Question: Talk about the condition:
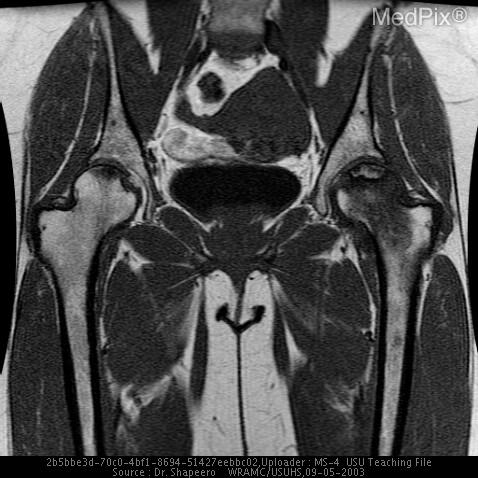
Answer: The disease is discussed as: Avascular necrosis (AKA osteonecrosis or aseptic/ischemic necrosis) is an incompletely understood pathology of bone arising from numerous etiologies whose commonality is compromised vasculature leading to loss of perfusion, tissue death (bone and marrow), and ultimately, to mechanical failure.

Etiologies are numerous and include SLE (particularly if patient is APA+ and using corticosteroids; although primary lupus vasculitis can cause AVN), corticosteroid use (particularly over 20mg/day), alcoholism, trauma, hypercoagulability (such as from malignancy or FacV Leiden deficiency), HIV, and dysbaric injury seen in deep-water divers.

Presentation commonly involves weight-bearing and movement-related pain (particularly with internal rotation and abduction), but up to 2/3 of pts also have rest pain, 1/3 have night pain, and a few are asymptomatic. Diagnosis is made through imaging, with MRI being the preferred modality secondary to much greater sensitivity than plain radiographs or CT; bone scans can be done when MRI is not available.

Prior to MRI, AVN was staged according to Ficat staging on bone scans combined with conventional radiographs as follows: stage 0 shows only histopathological abnormalities (no radiographic findings); stage 1 shows an area of increased or decreased/absent radiopharmaceutical uptake on bone scan; stage 2 shows a sclerotic focus with osteopenic ring on radiographs or CT; stage 3 shows the typical ‘crescent sign’ of subchondral lucency; and stage 4 shows articular collapse with flattening of the femoral head and secondary osteoarthritic change.

Treatment options include conservative medical management (rest, limited wt bearing, analgesics), joint replacement (arthroplasty), core decompression, and osteotomy. Current recommendations include core decompression for stage 0 to early stage 2, osteotomy for late stage 2 to stage 3, and total hip replacement for stage 4.